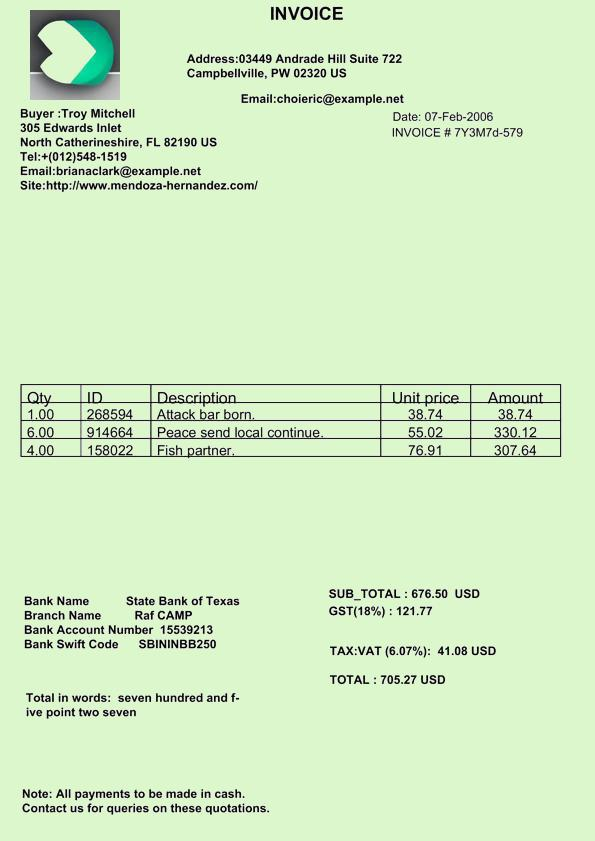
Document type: Invoice